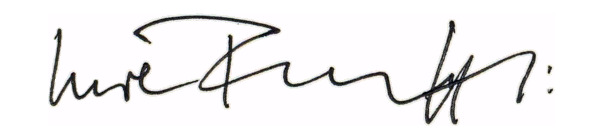
Signature of: uwe tellkamp